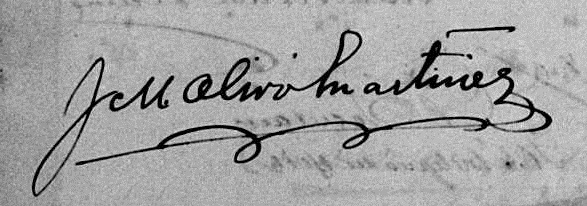
Signature of: josé maría olivo martínez